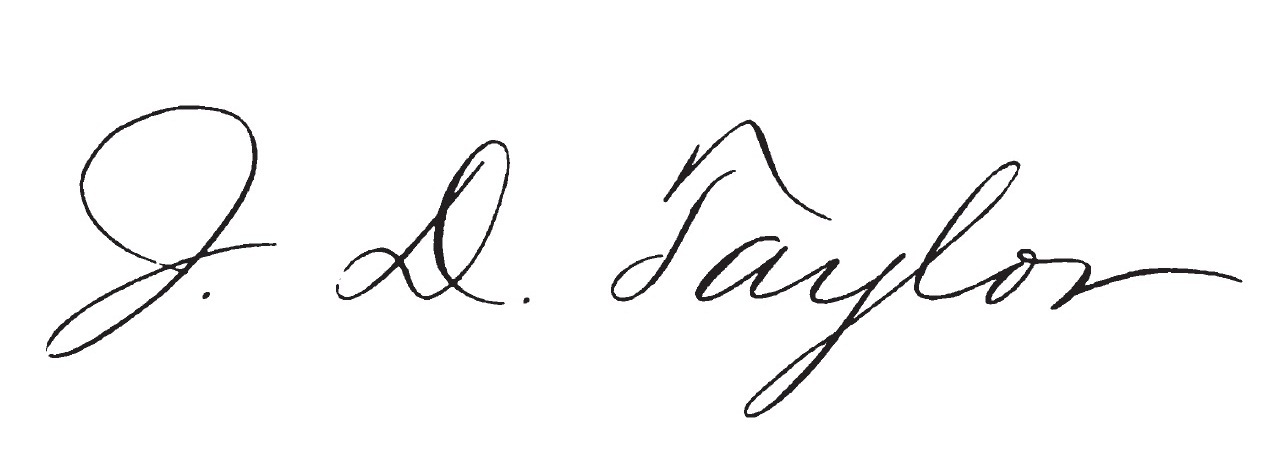
Signature of: joseph d taylor